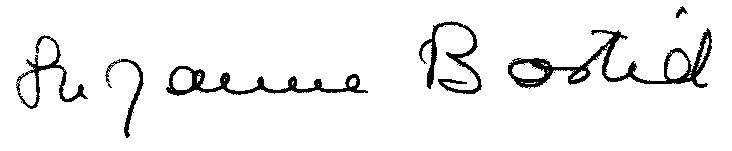
Signature of: suzanne bastid